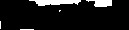
Signature of: samuel w hale